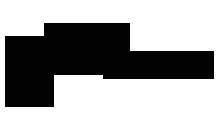
Signature of: ali khamenei